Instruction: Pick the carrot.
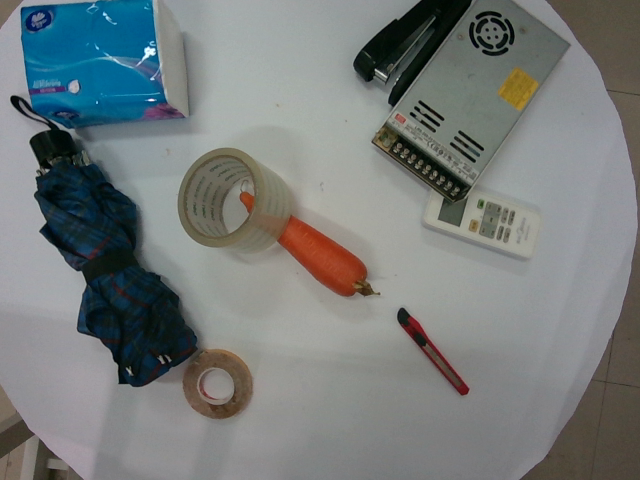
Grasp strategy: vertical